Question: What is the suspected problem?
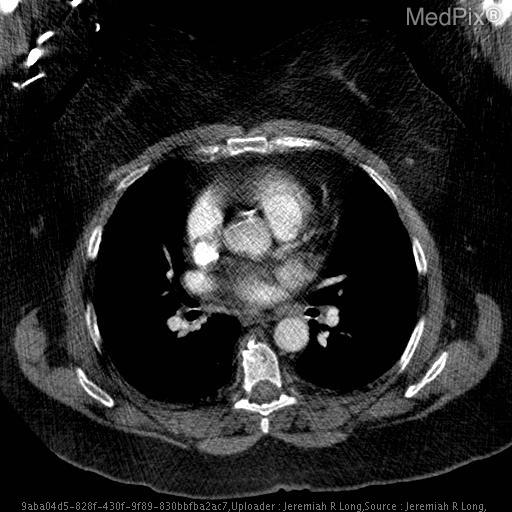
Answer: The findings suggest Axial CT images with intravenous contrast material demonstrate mild smooth thickening of the interatrial septum with diffuse fat attenuation. No pulmonary embolims was present.  Note the large amount of subcutaneous fat circumferentially compatible with a large body mass index.. Axial CT images with intravenous contrast material demonstrate mild smooth thickening of the interatrial septum with diffuse fat attenuation. No pulmonary embolims was present.  Note the large amount of subcutaneous fat circumferentially compatible with a large body mass index.. The patient might have a history of Shortness fo breath with concern for pulmonary embolism..